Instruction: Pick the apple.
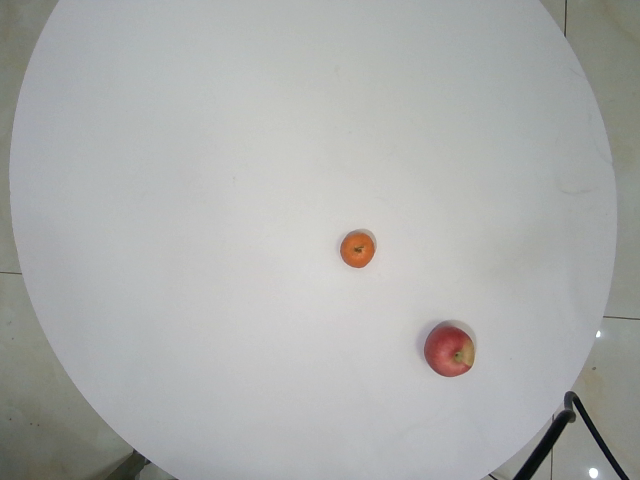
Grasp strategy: vertical